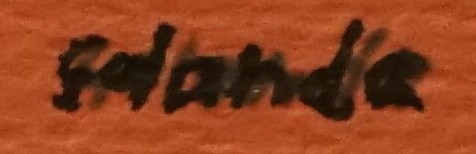
Signature of: mikuláš galanda